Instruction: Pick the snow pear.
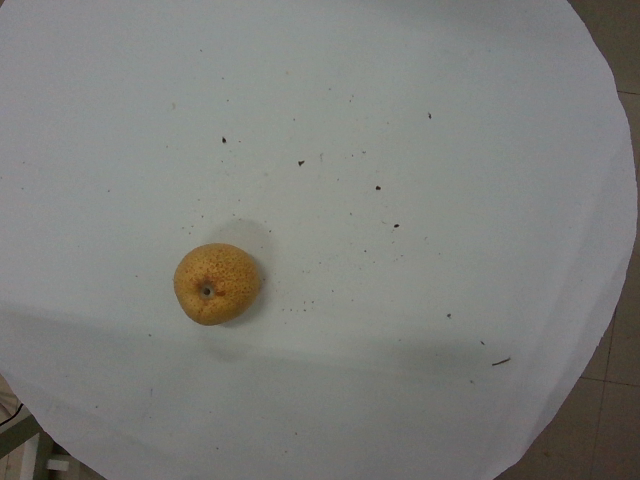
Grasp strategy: vertical